Question: What is the mailing or notice date provided in the document?
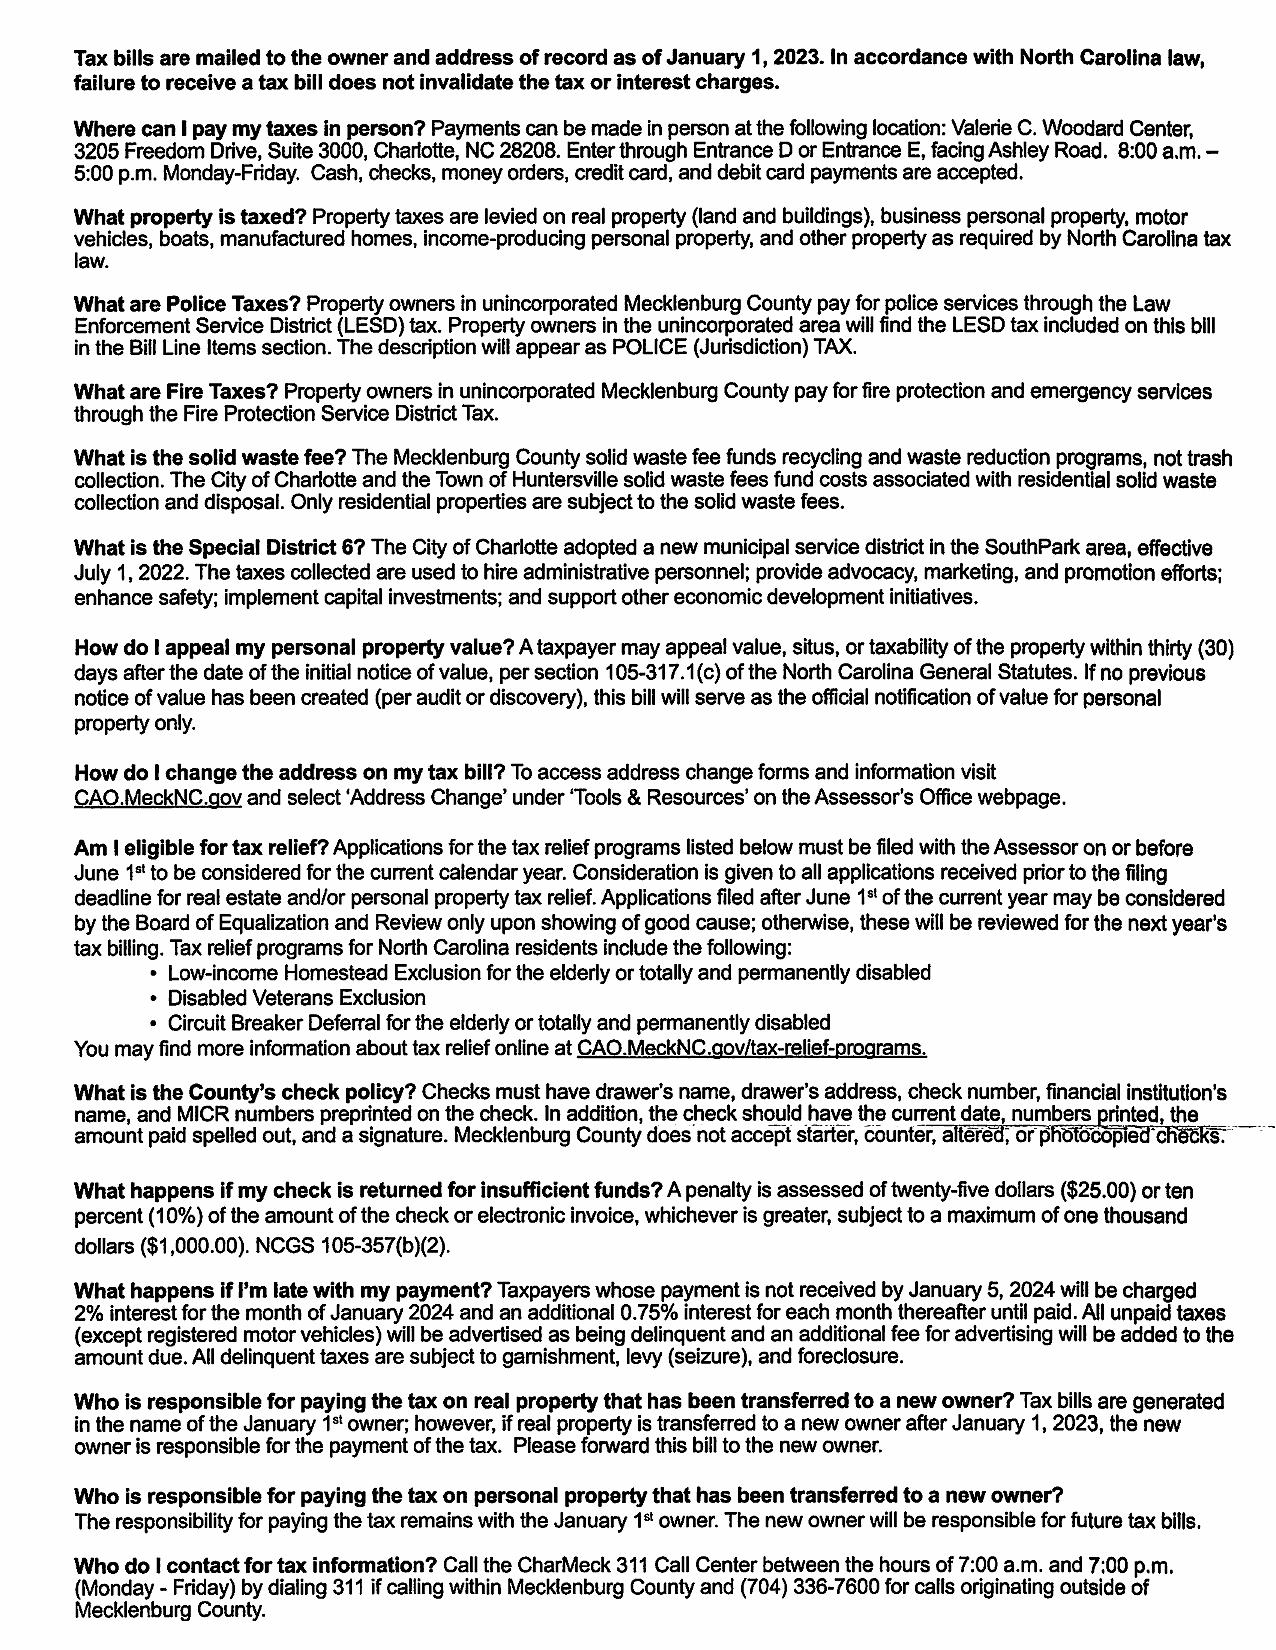
Answer: "1-Jan-23"